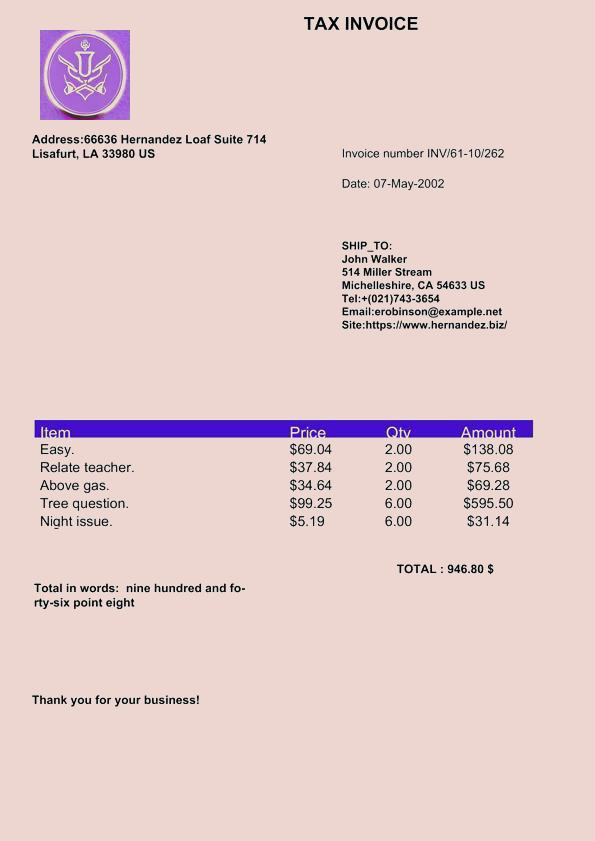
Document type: Invoice